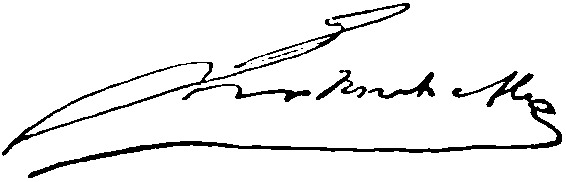
Signature of: louis moreau gottschalk